Question: What type of tax is indicated in the document, personal property or real estate?
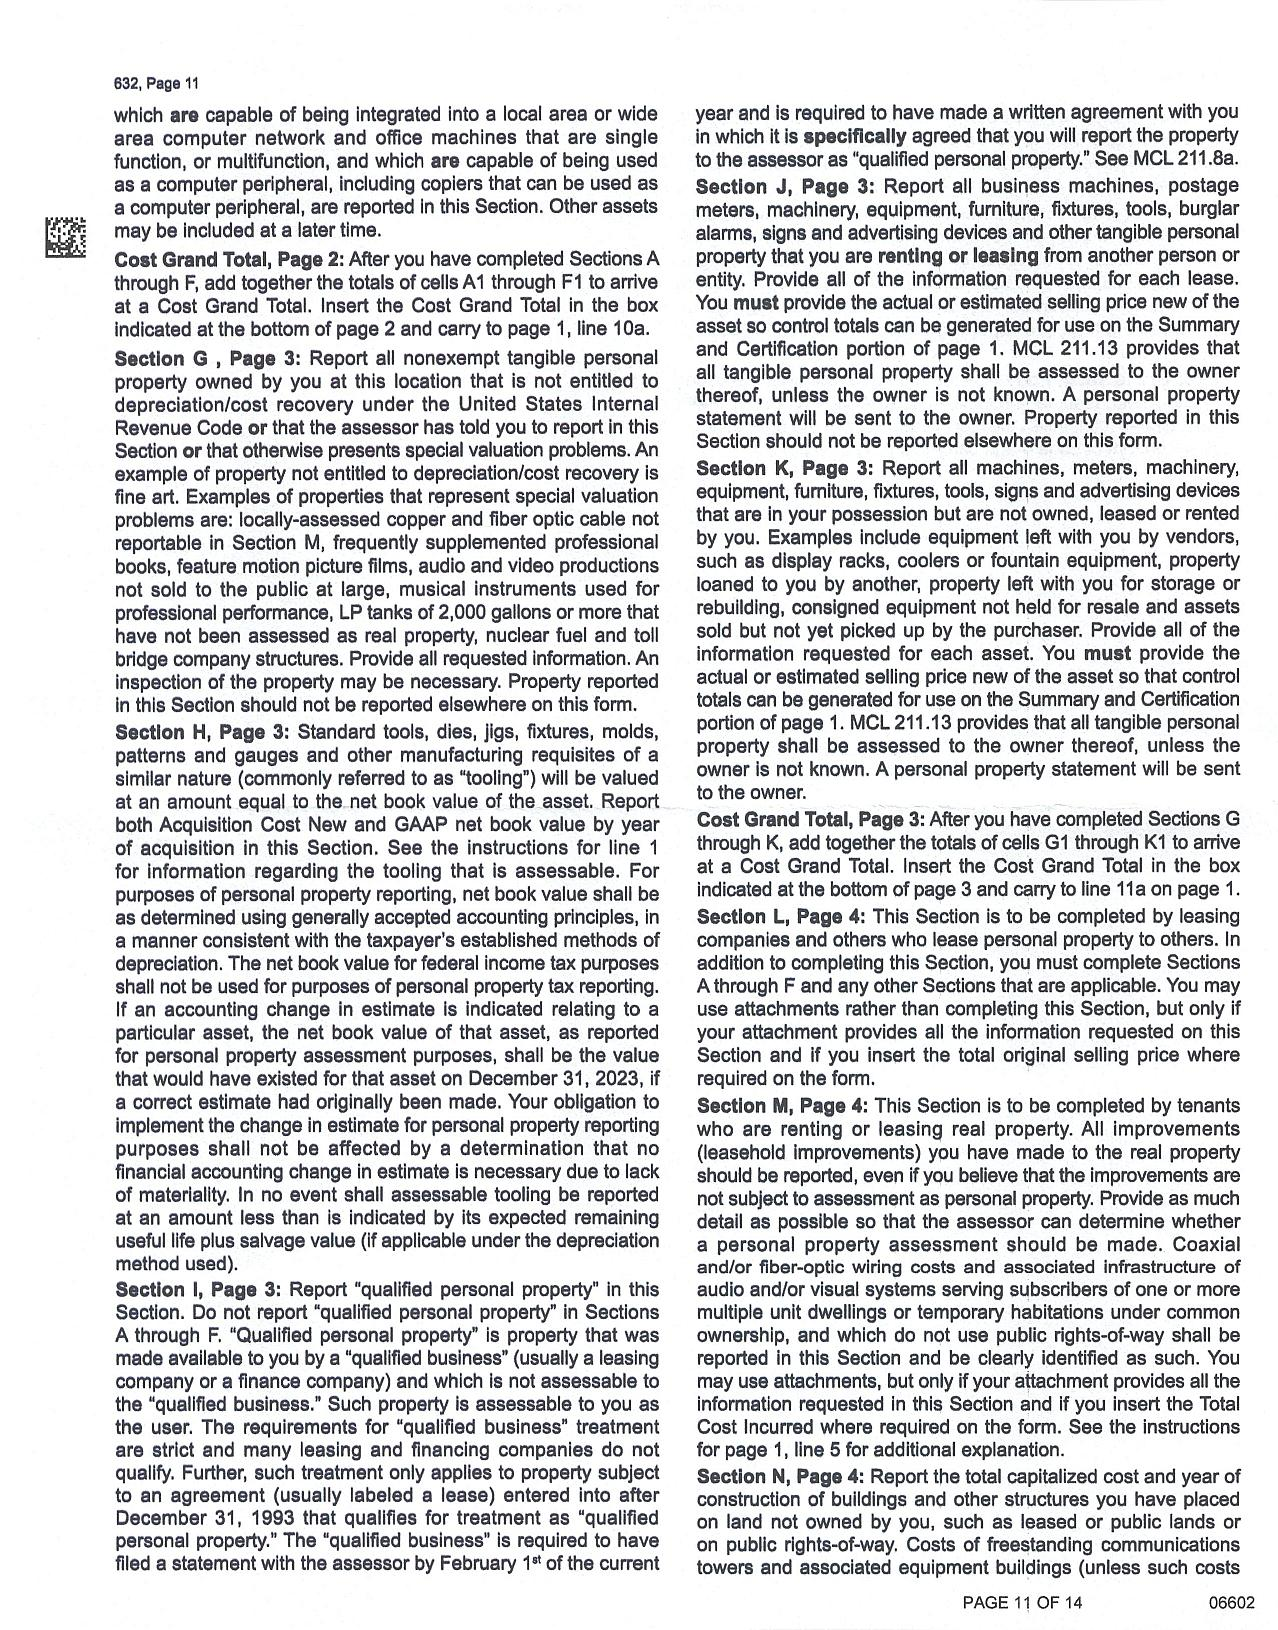
Answer: "Personal Property"